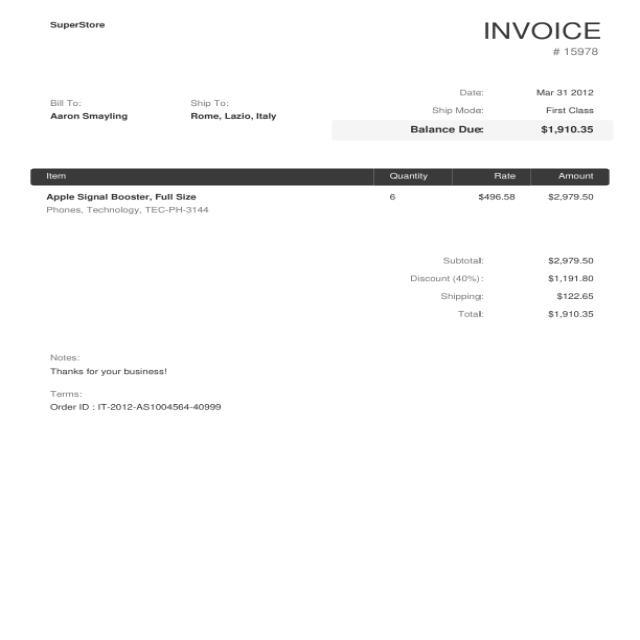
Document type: Invoice